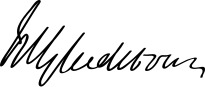
Signature of: q160852